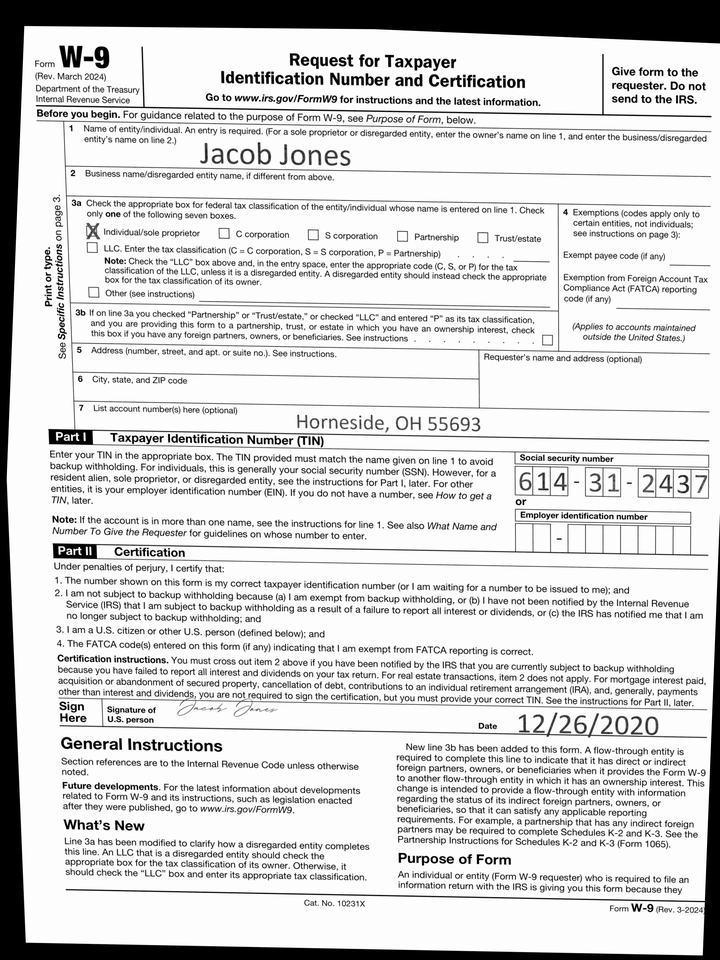
adr2: Horneside, OH 55693
cbx: yes
ssn: 614312437
enm: Jacob Jones
sdt: 12/26/2020